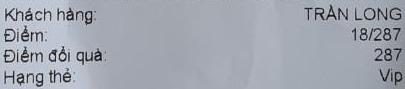
Khách hàng: TRẦN LONG
Điểm: 18/287
Điểm đổi quà: 287
Hạng thẻ: Vip